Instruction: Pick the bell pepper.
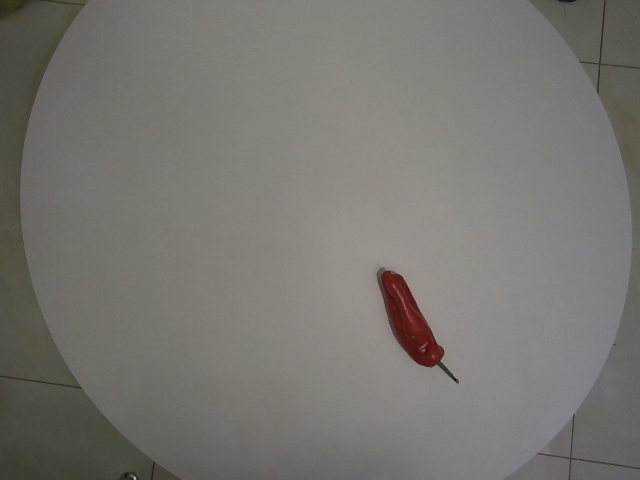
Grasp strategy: vertical